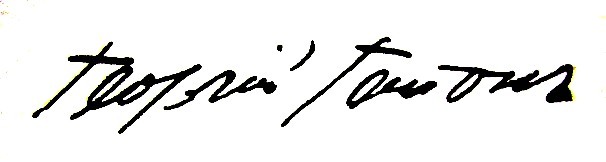
Signature of: georgy gapon